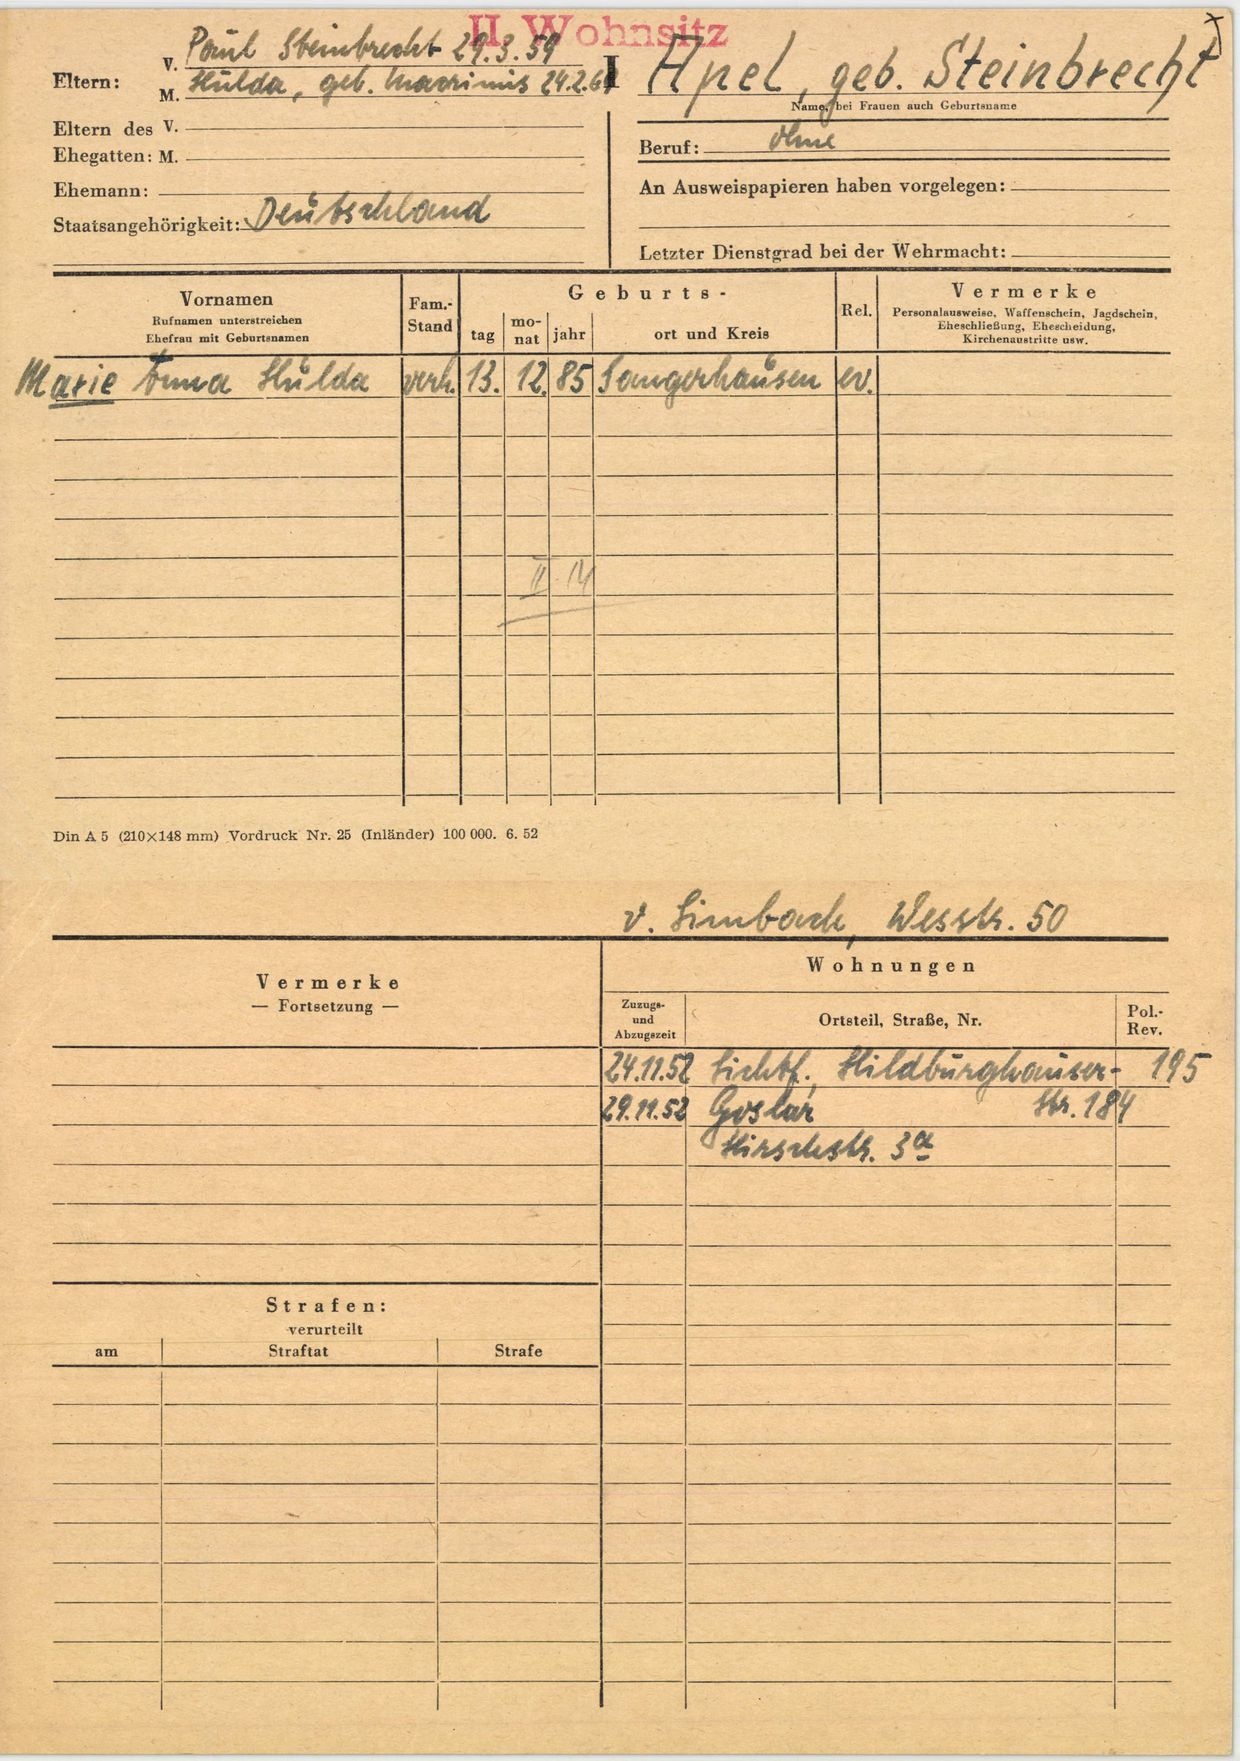
Apel, geb. Steinbrecht